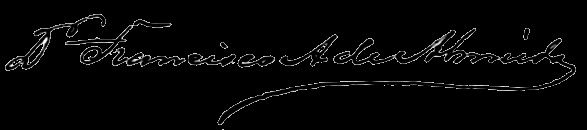
Signature of: francisco antônio de almeida júnior